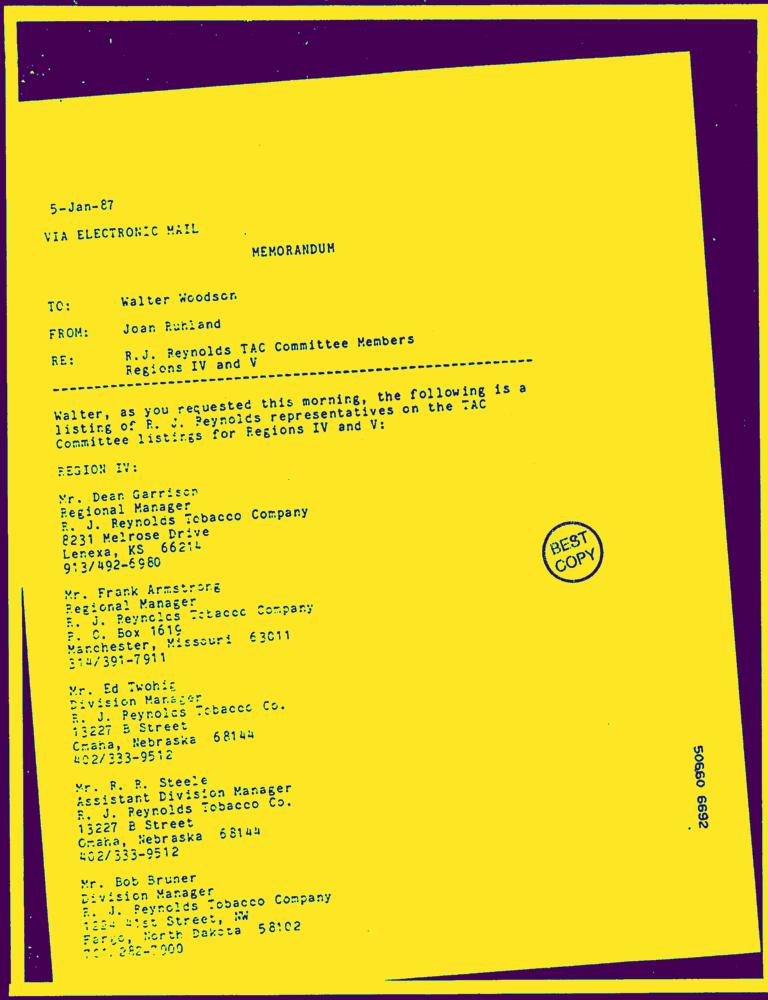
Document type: Letter-Doc